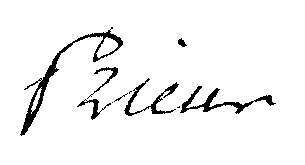
Signature of: pierre louis prieur